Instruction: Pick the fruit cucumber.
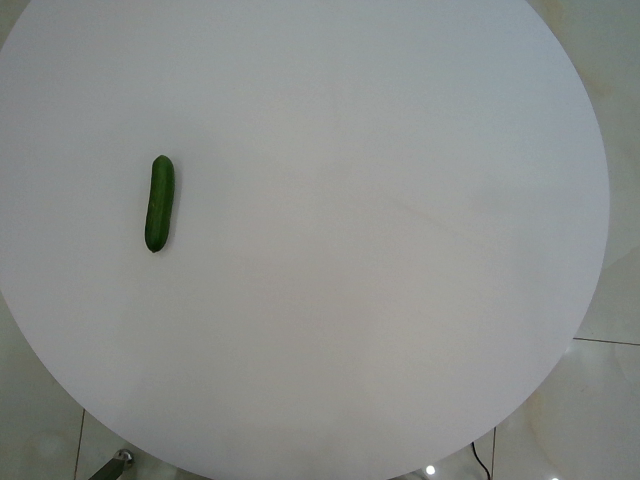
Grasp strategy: vertical